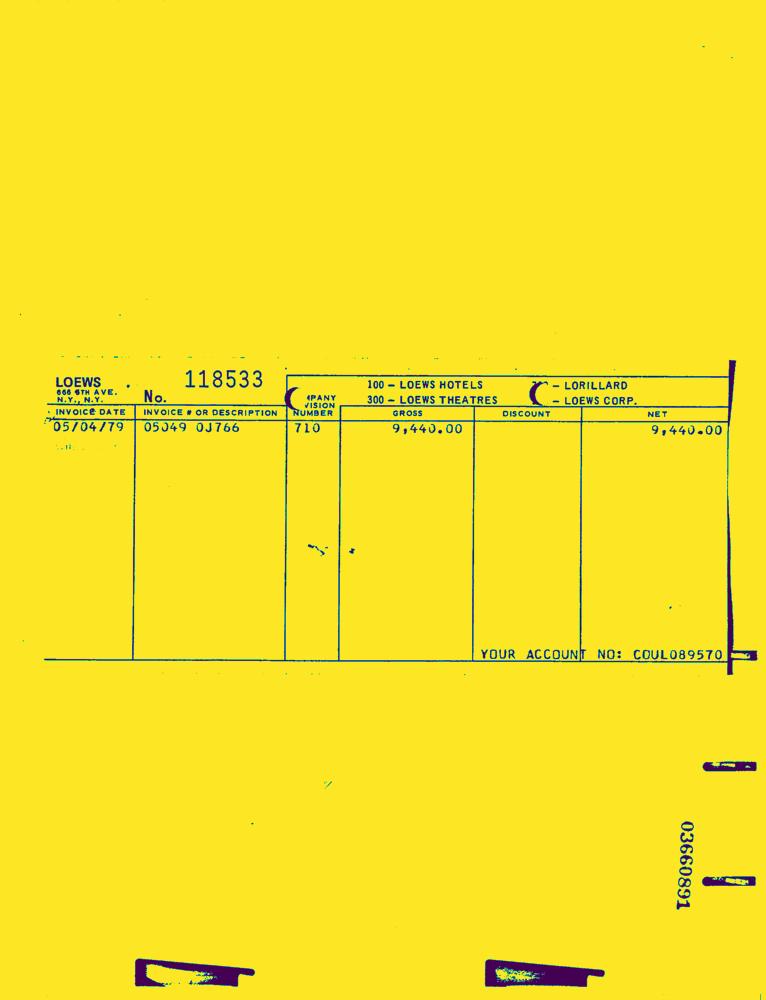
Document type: Invoice-Doc